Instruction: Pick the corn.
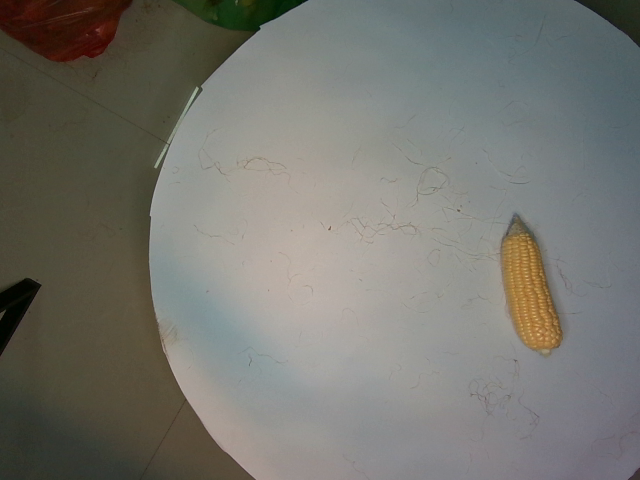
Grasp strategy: vertical